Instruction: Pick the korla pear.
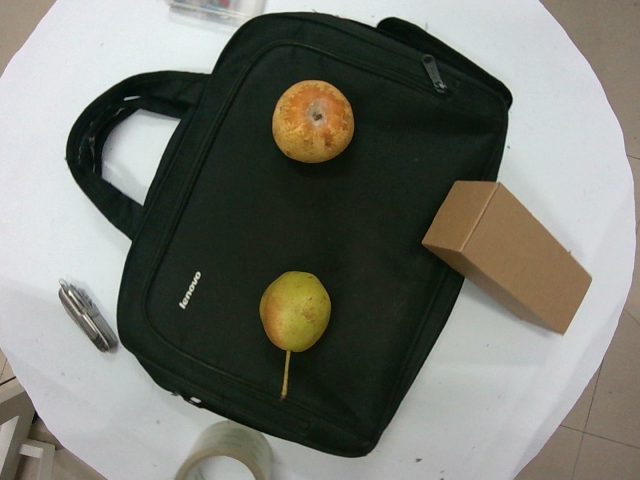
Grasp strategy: vertical